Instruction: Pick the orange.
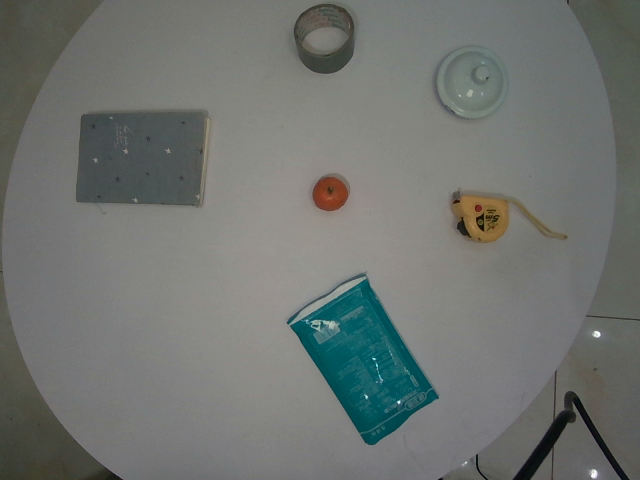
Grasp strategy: vertical